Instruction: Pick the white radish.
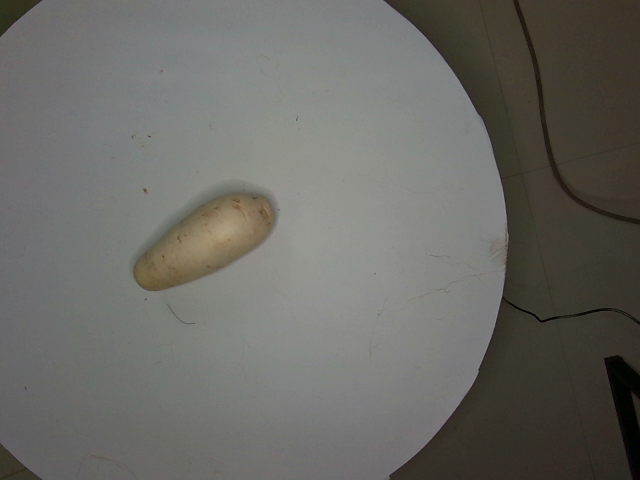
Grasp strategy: vertical